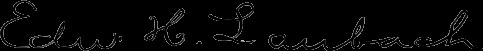
Signature of: edward henry laubach